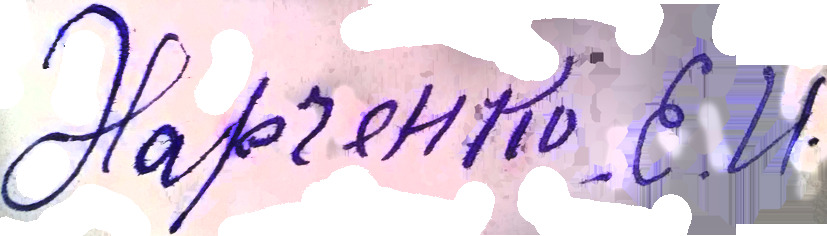
Signature of: kateryna ivanivna kharchenko